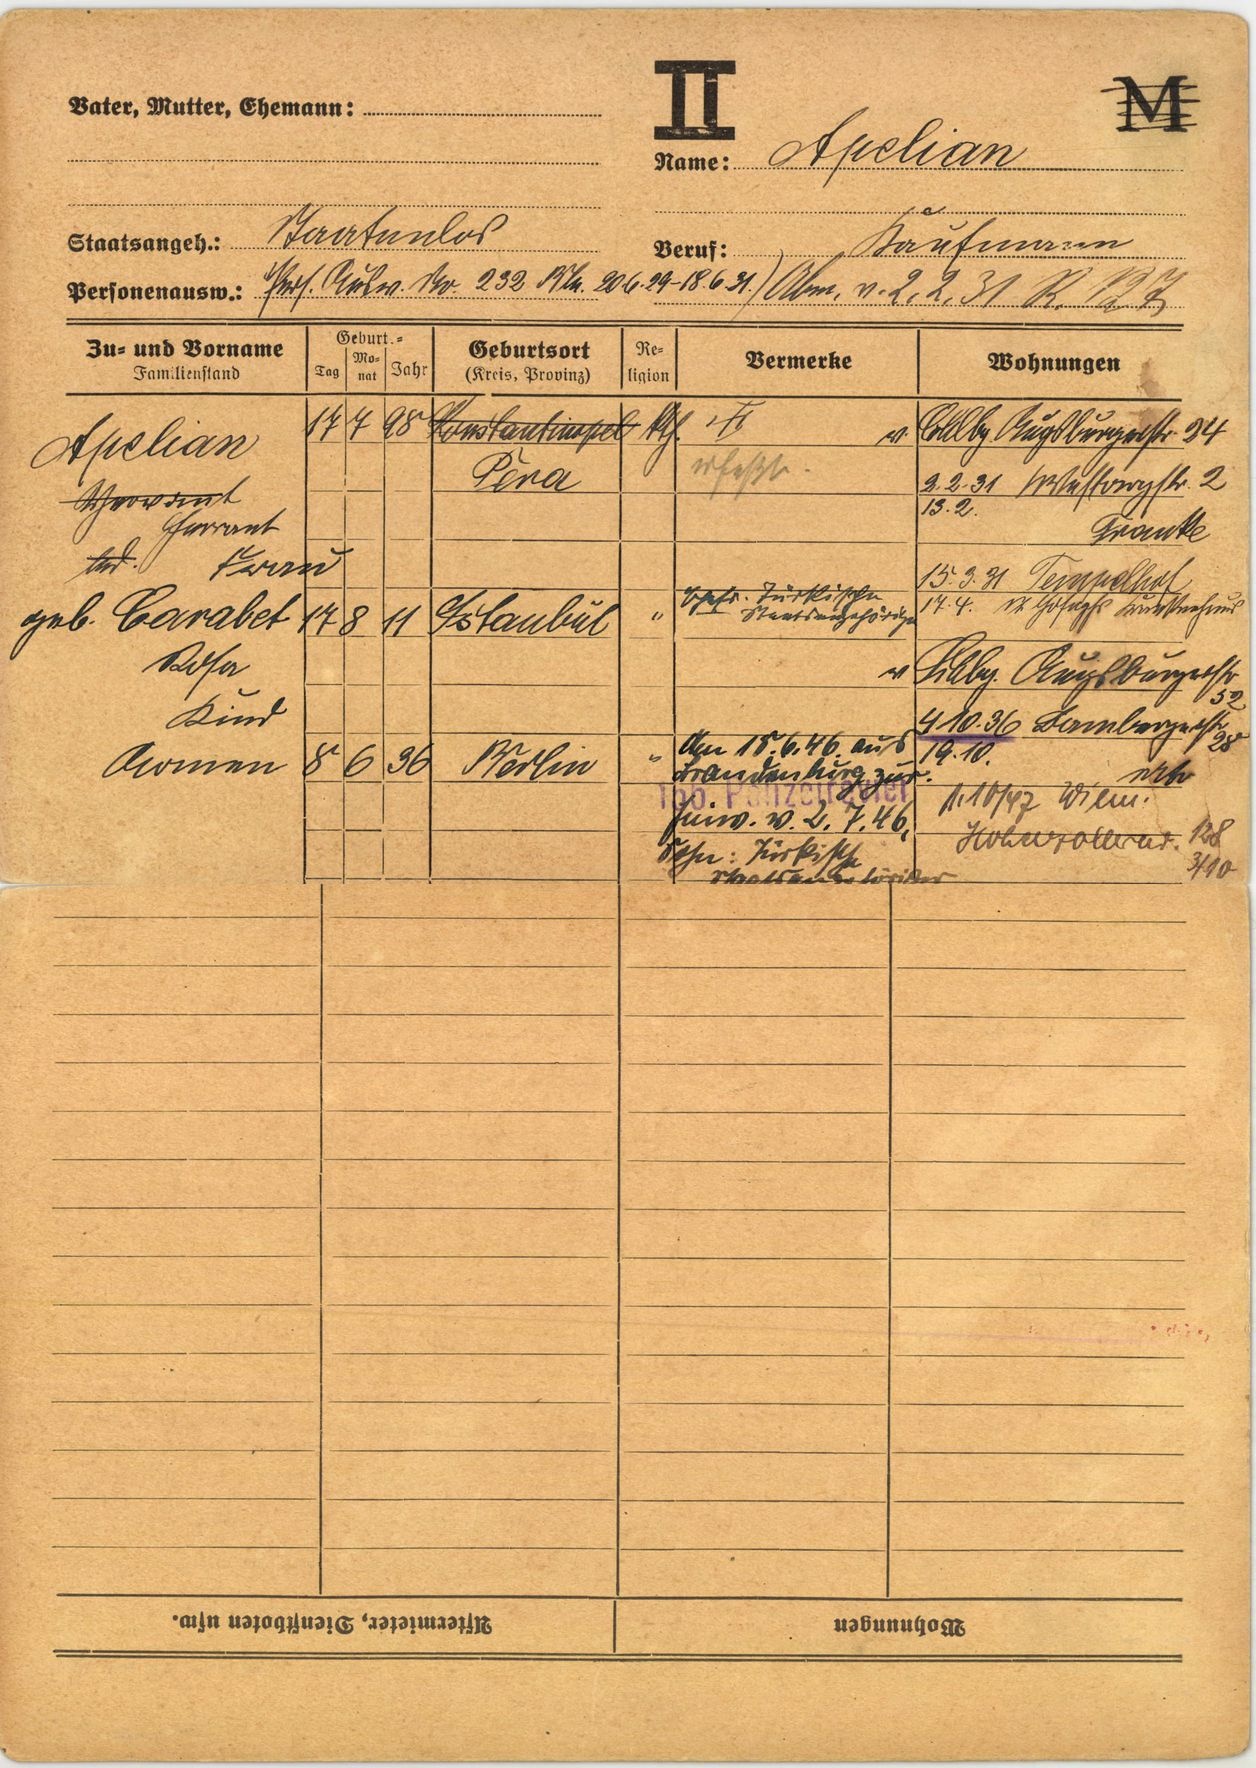
Apelian